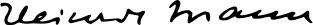
Signature of: heinrich mann